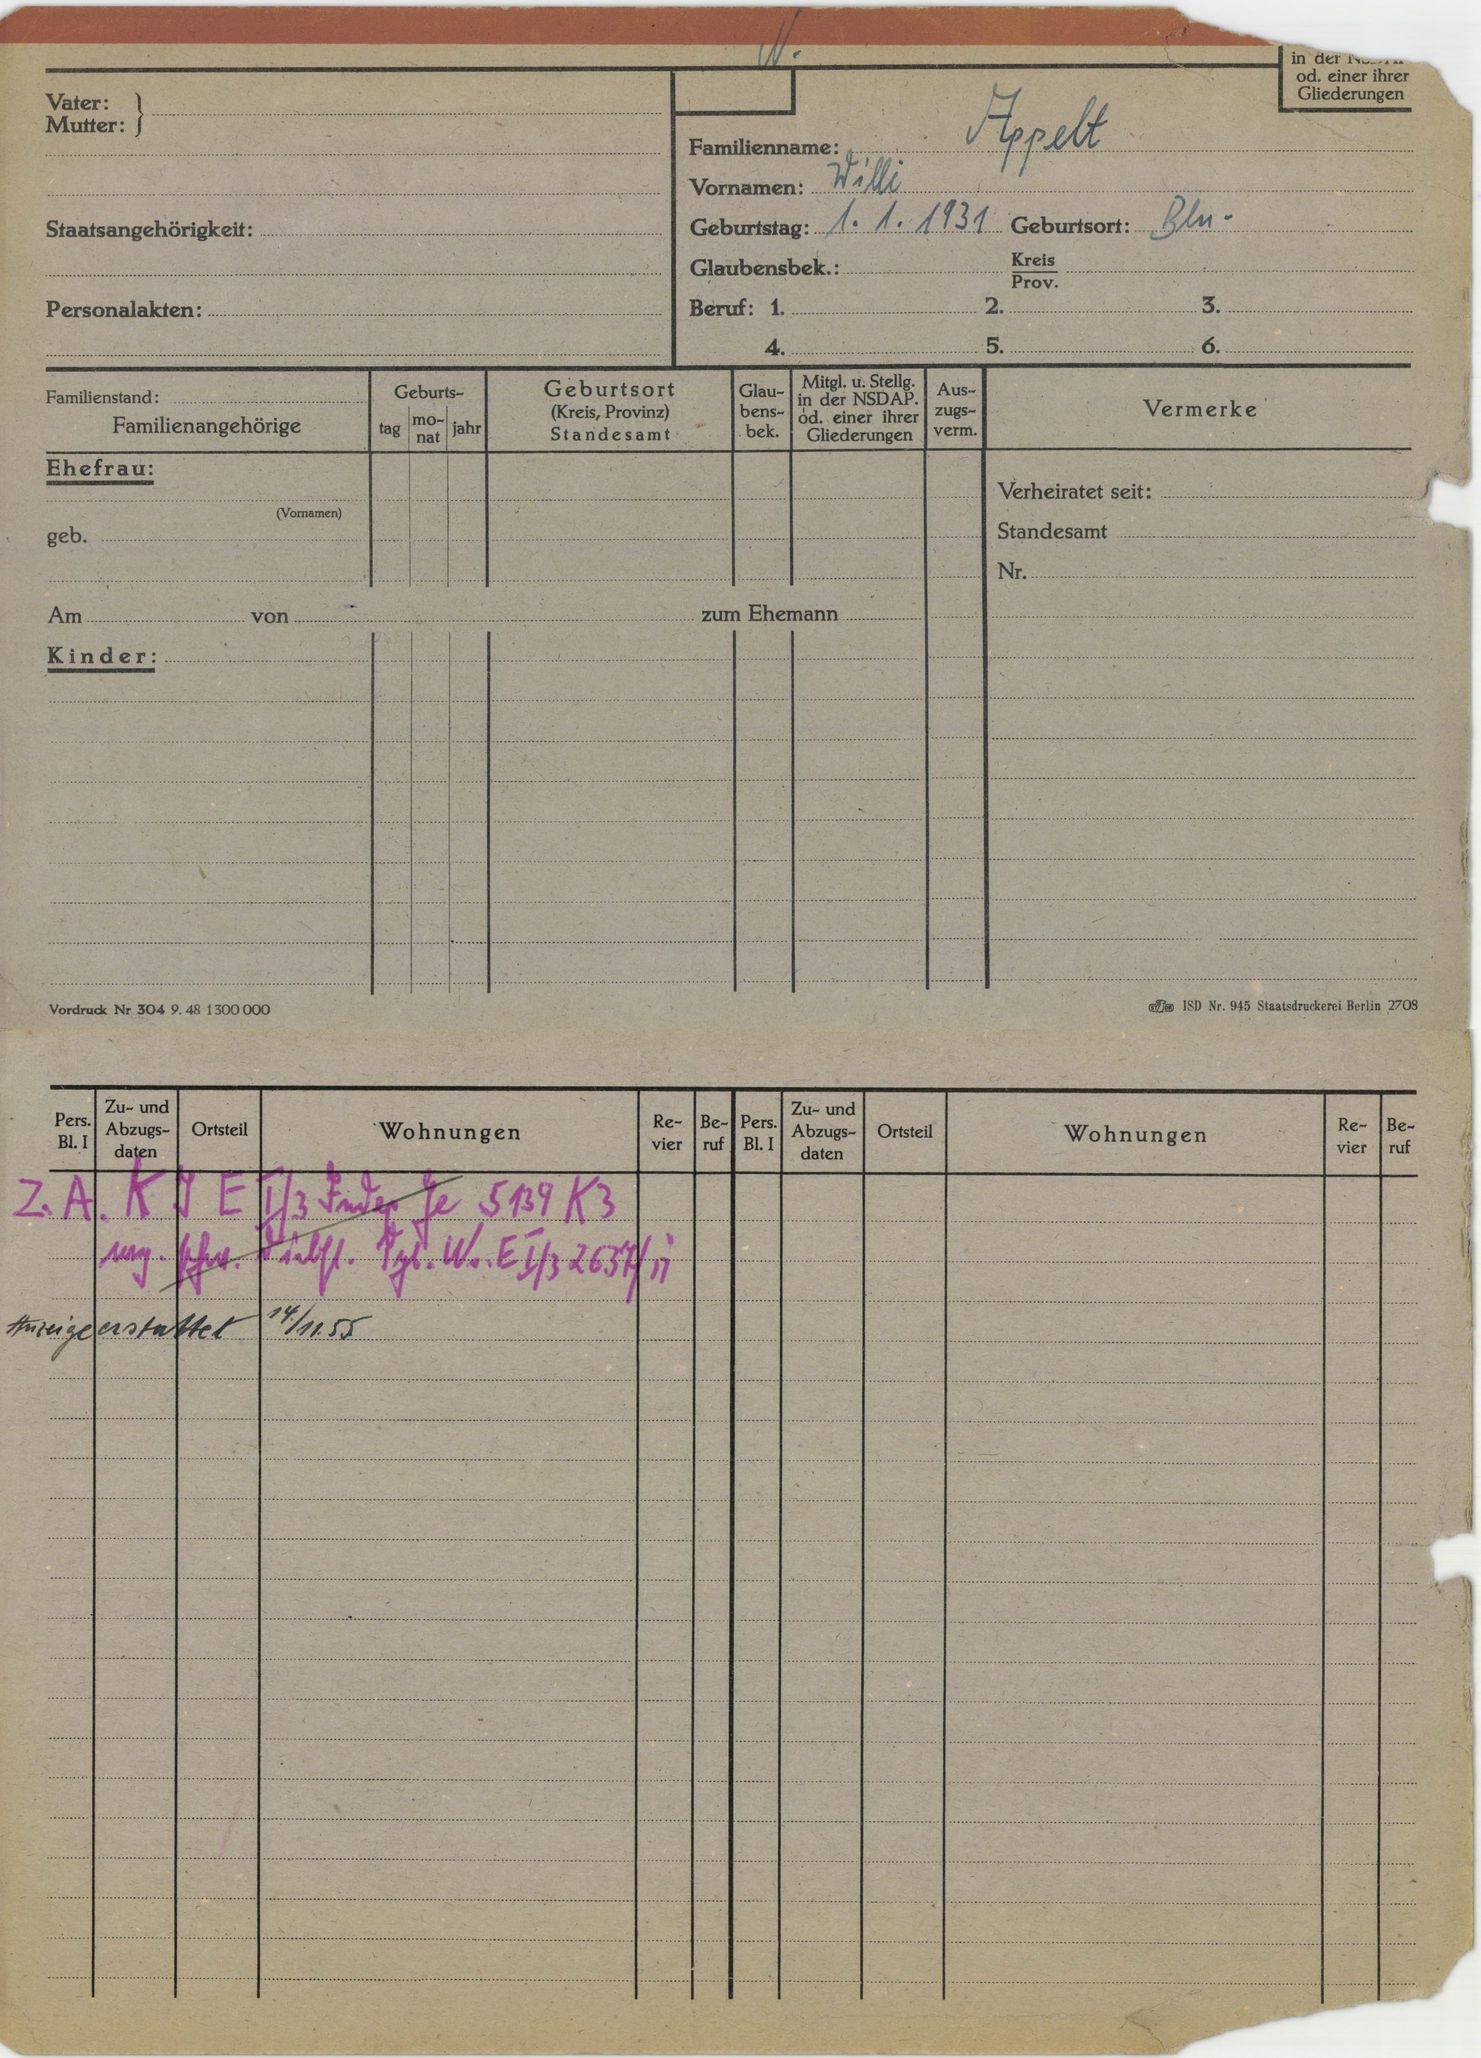
Appelt